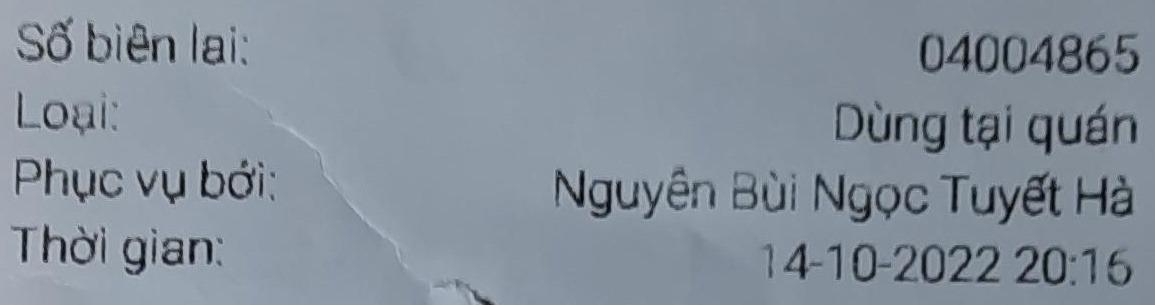
Số biên lai: 04004865
Loại: Dùng tại quán
Phục vụ bởi: Nguyễn Bùi Ngọc Tuyết Hà
Thời gian: 14-10-2022 20:16